Question: Which state is mentioned in the document?
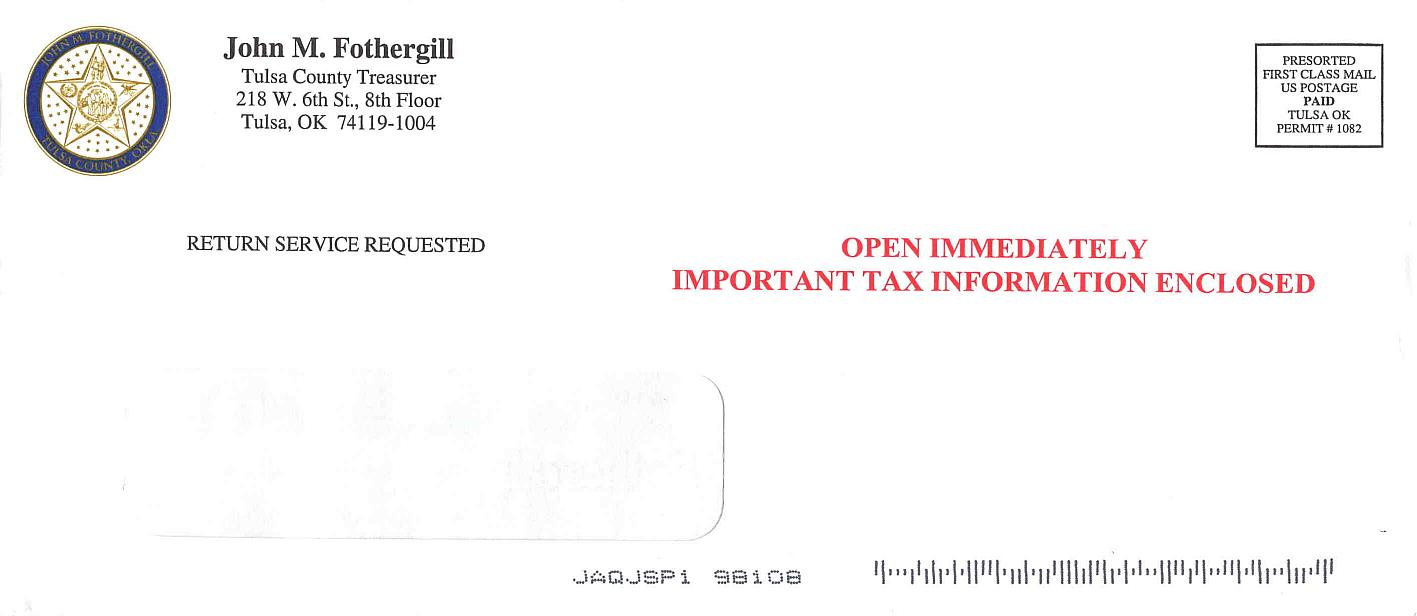
Answer: "OK"